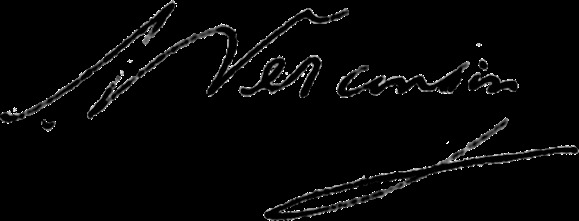
Signature of: eugène verconsin